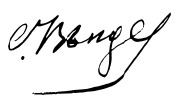
Signature of: georgi vandev